Question: What jurisdiction, city, or county is the document associated with?
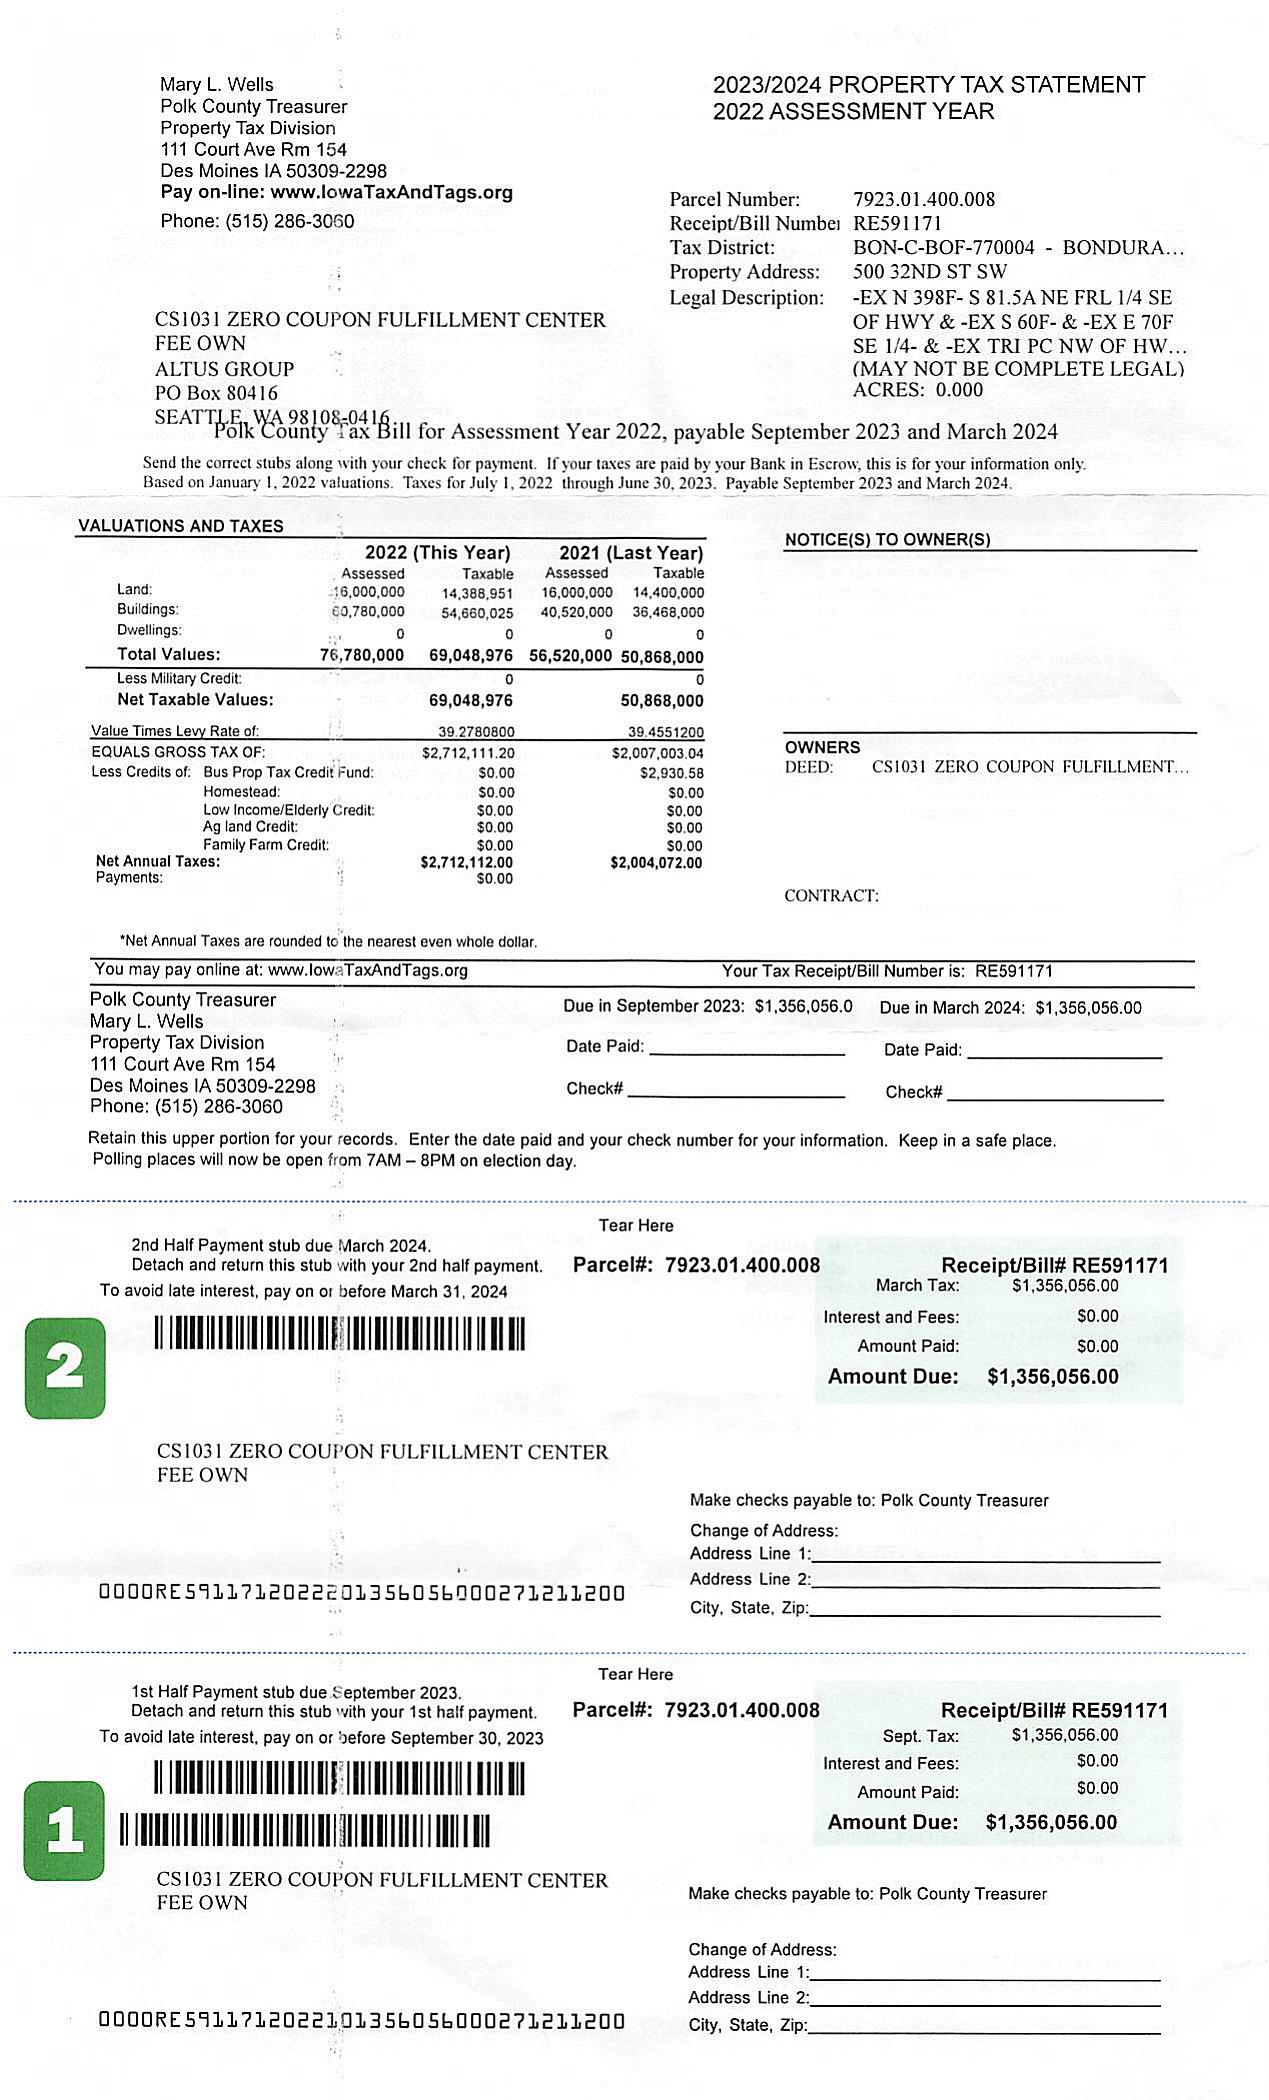
Answer: "Polk County"